Question: What is the suspected problem?
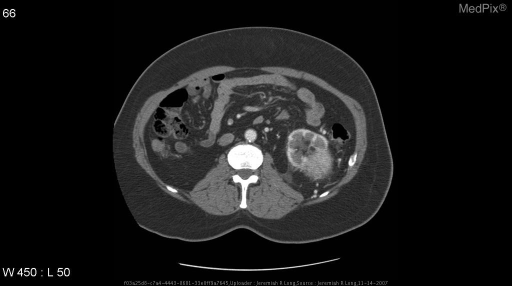
Answer: The findings suggest Axial CT images after intravenous contrast material administration demonstrate an aggressive enhancing heterogenous exophytic mass arising from the upper pole of the left kidney and extending into the left renal vein.  The inferior vena cava remains patent. A small ventral hernia is also noted.. Axial CT images after intravenous contrast material administration demonstrate an aggressive enhancing heterogenous exophytic mass arising from the upper pole of the left kidney and extending into the left renal vein.  The inferior vena cava remains patent. A small ventral hernia is also noted.. The patient might have a history of 72 year old female with gross hematuria.